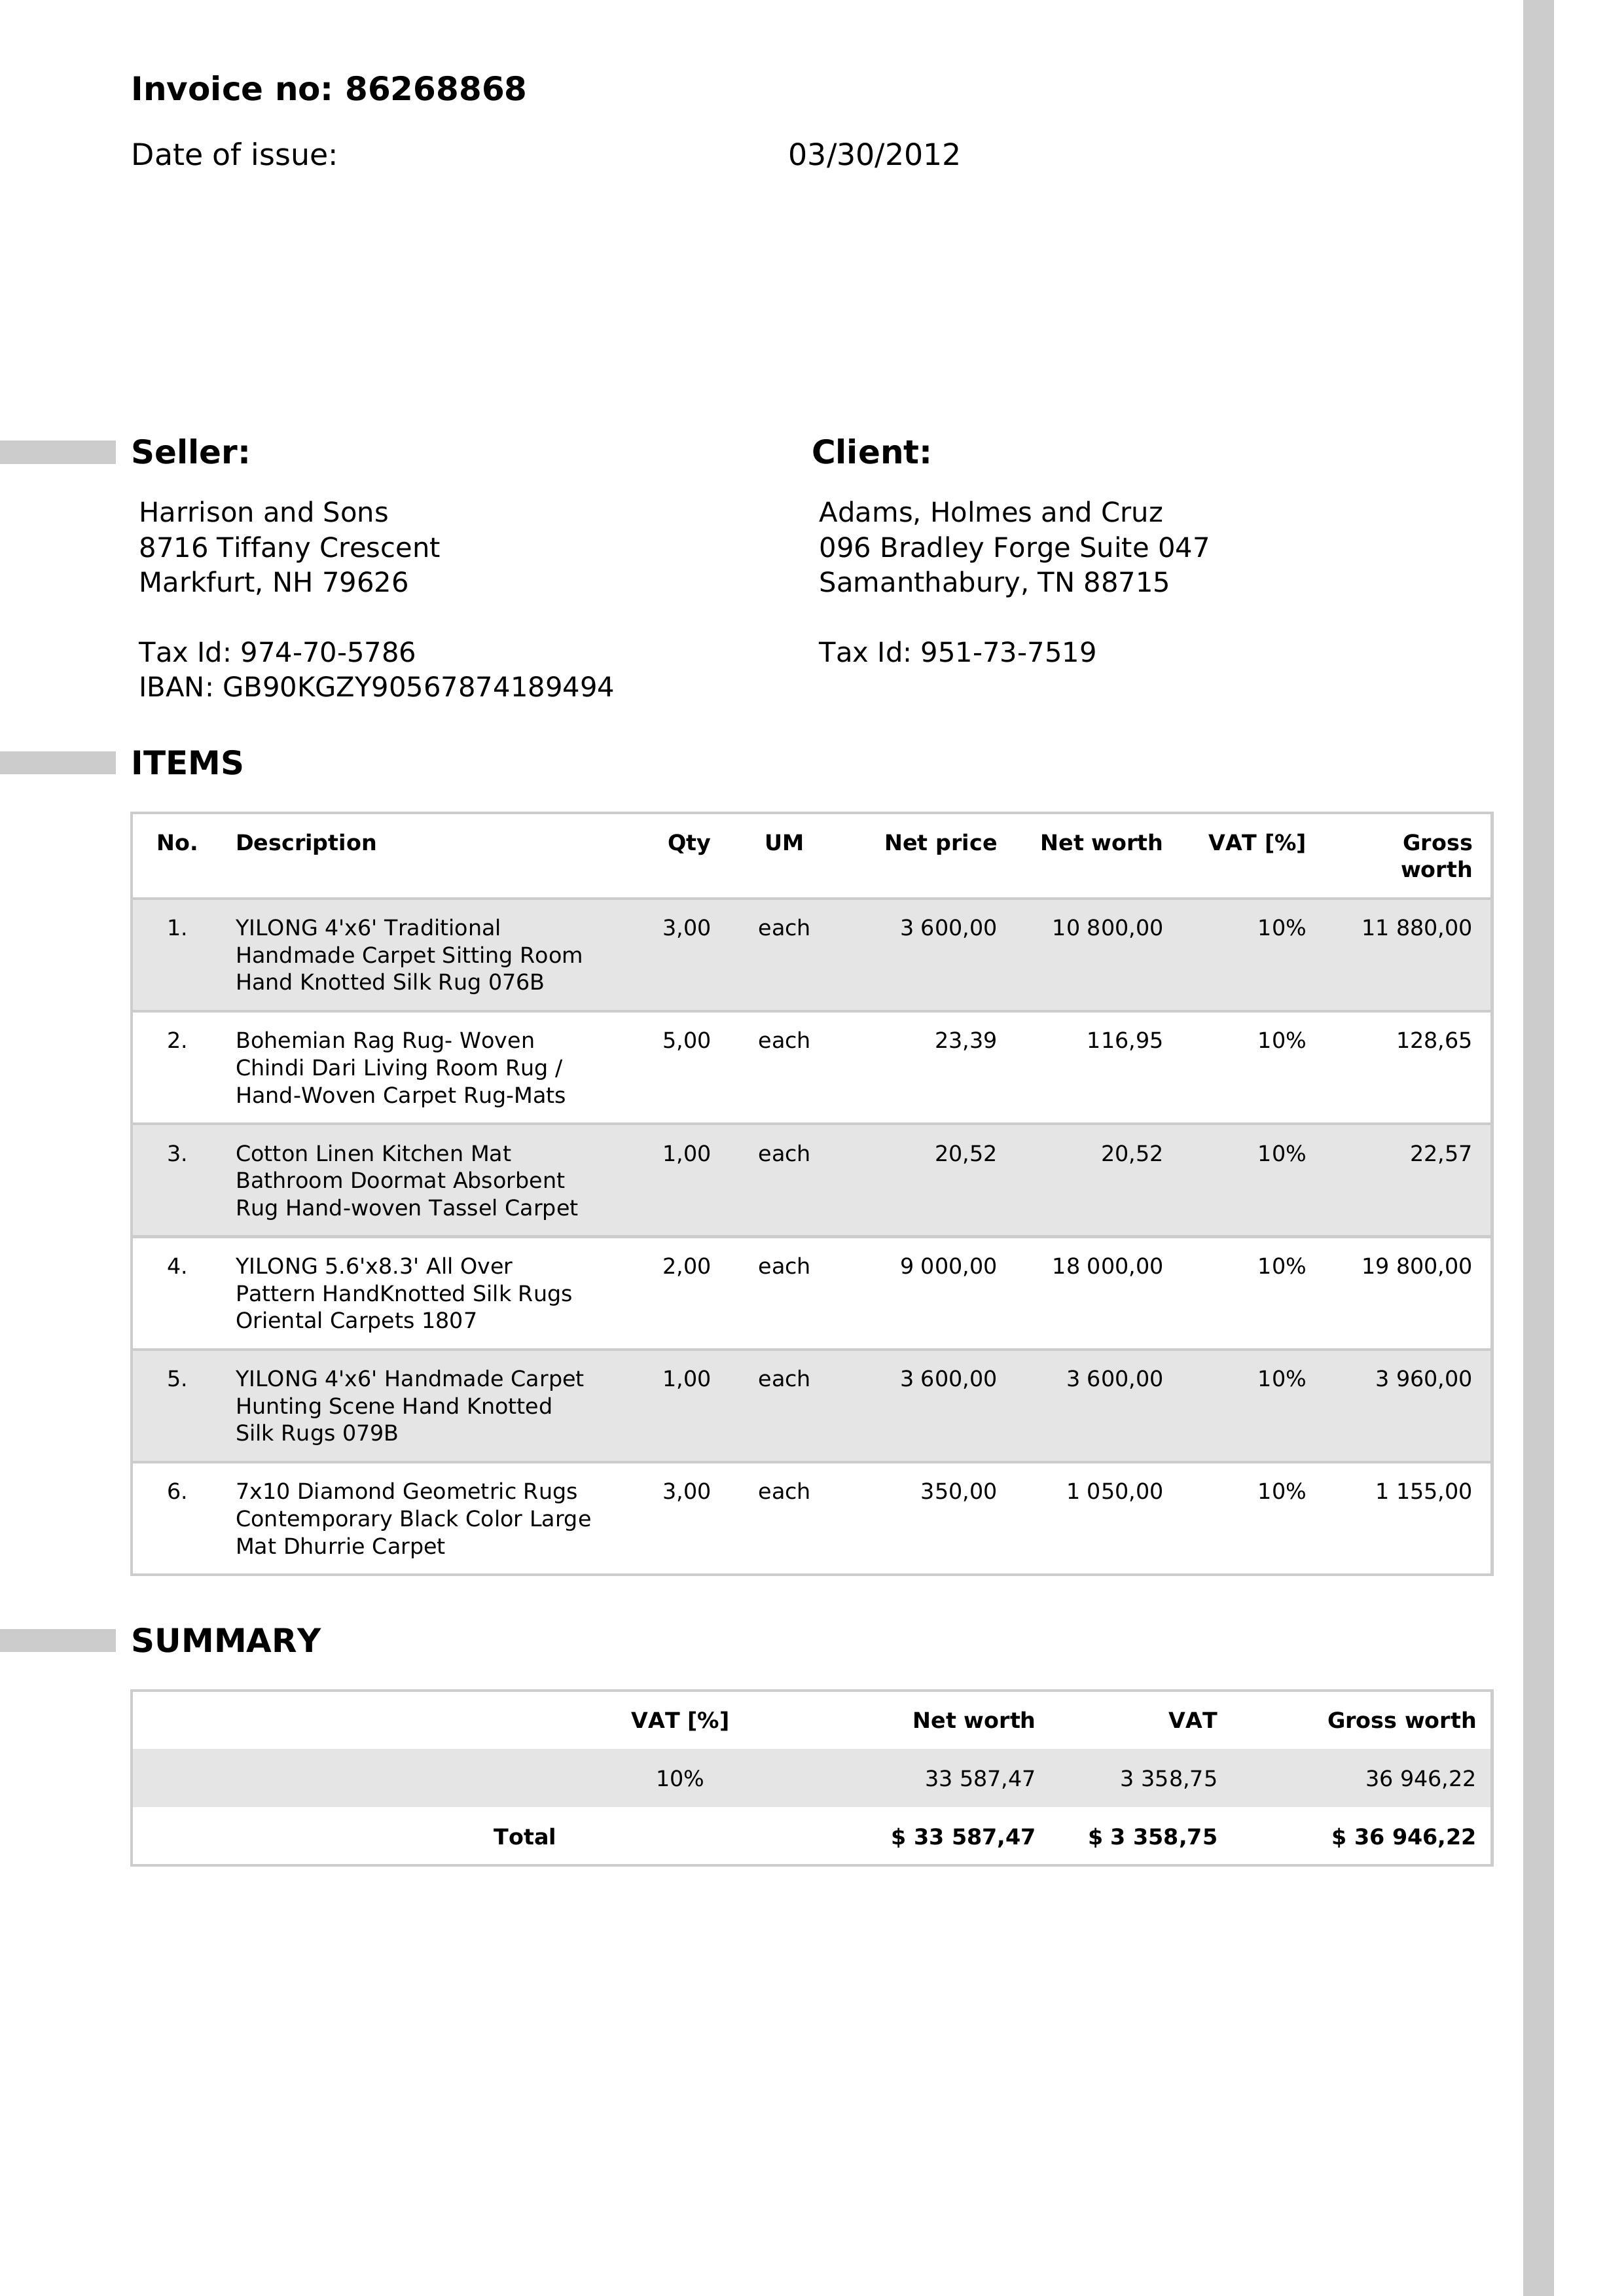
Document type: Invoice